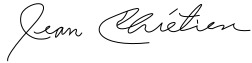
Signature of: jean chrétien